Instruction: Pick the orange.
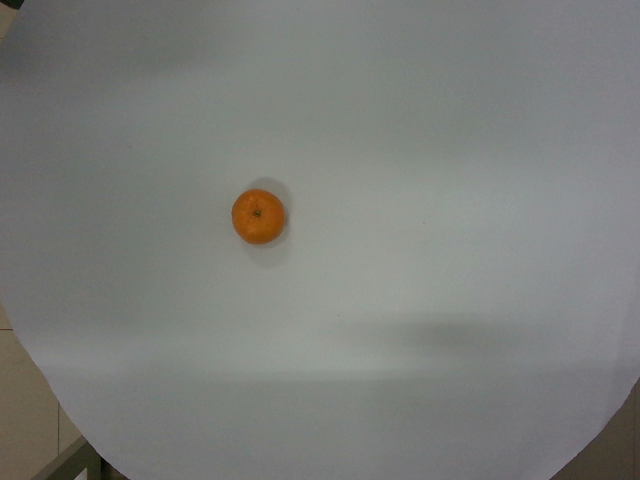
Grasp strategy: vertical